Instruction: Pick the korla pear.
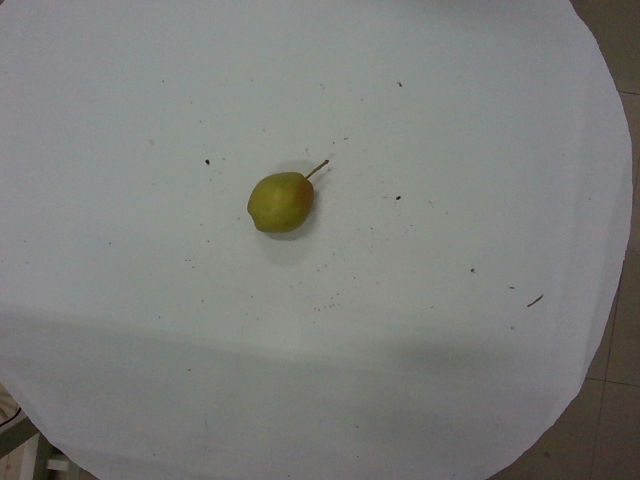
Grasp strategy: vertical